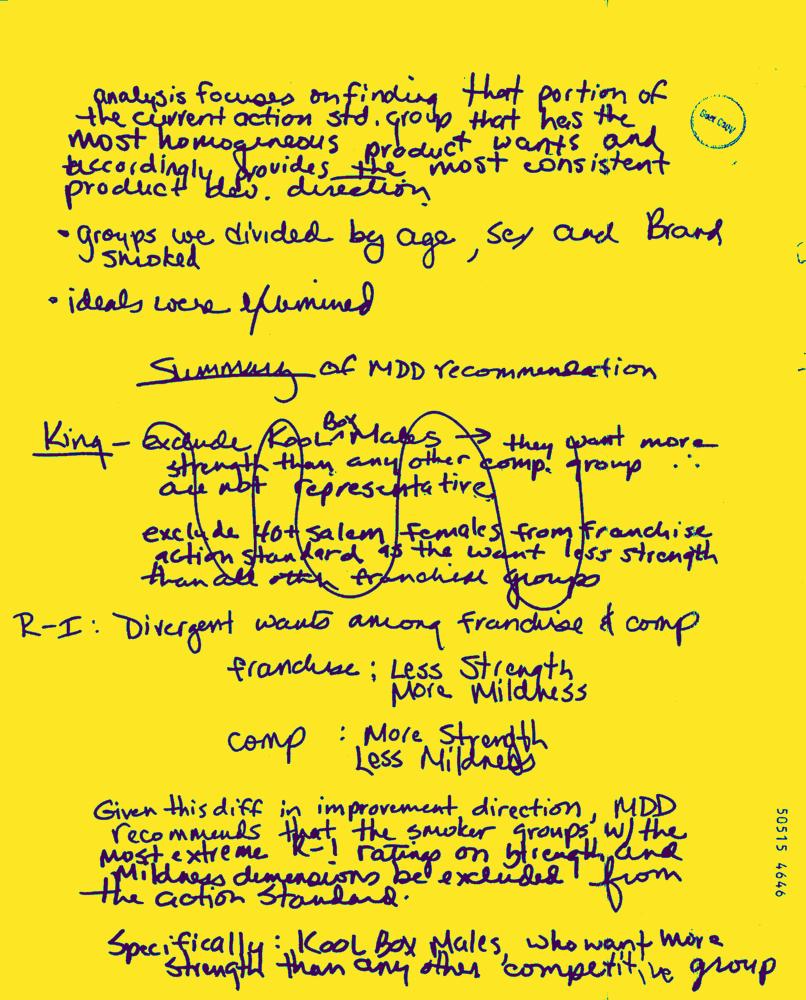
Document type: Hand-Written